Question: What was observed in the imaging?
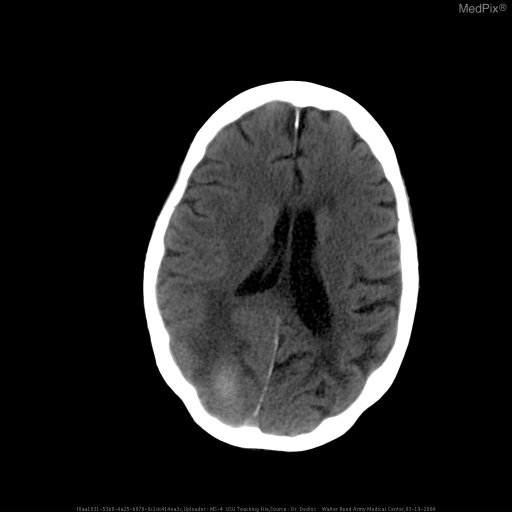
Answer: The imaging shows Parenchymal hematoma, right occipital lobe
Small amount of ventricular blood A single, large intraparenchymal hemorrhage is present within the right occipital lobe measuring 3x2cm with adjacent edema.  There is mild mass effect.  Blood is also seen within the posterior horn of the right lateral ventricle.  A small amount of blood is seen within the posterior falx.  The right lateral ventricle is smaller than the left side.  The sulci, on the right posterior region, is effaced.  The left side appears grossly unremarkable.  Minimal opacification of the right sphenioid sinus is present.  Mastoids appear well aerated.  The rest of the findings appear unremarkable..